Question: What is the potential diagnosis?
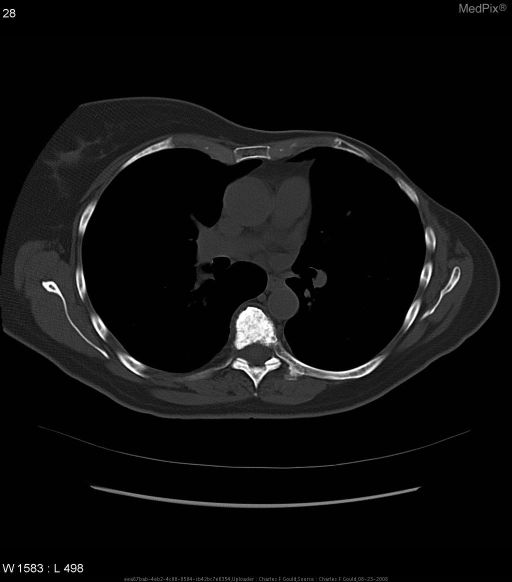
Answer: The possible diagnosis includes • Metastatic disease (osteoblastic)
• Paget disease
• Lymphoma (usually Hodgkins).